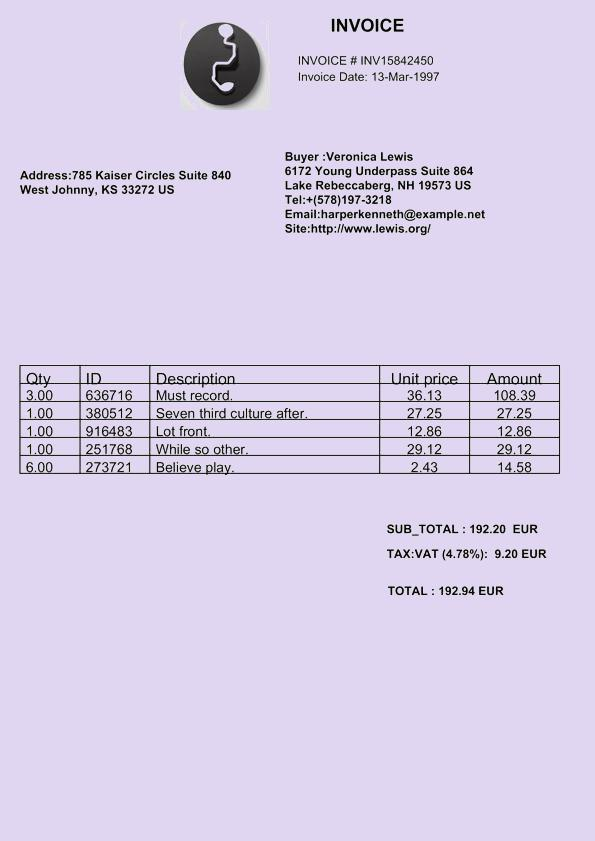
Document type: Invoice